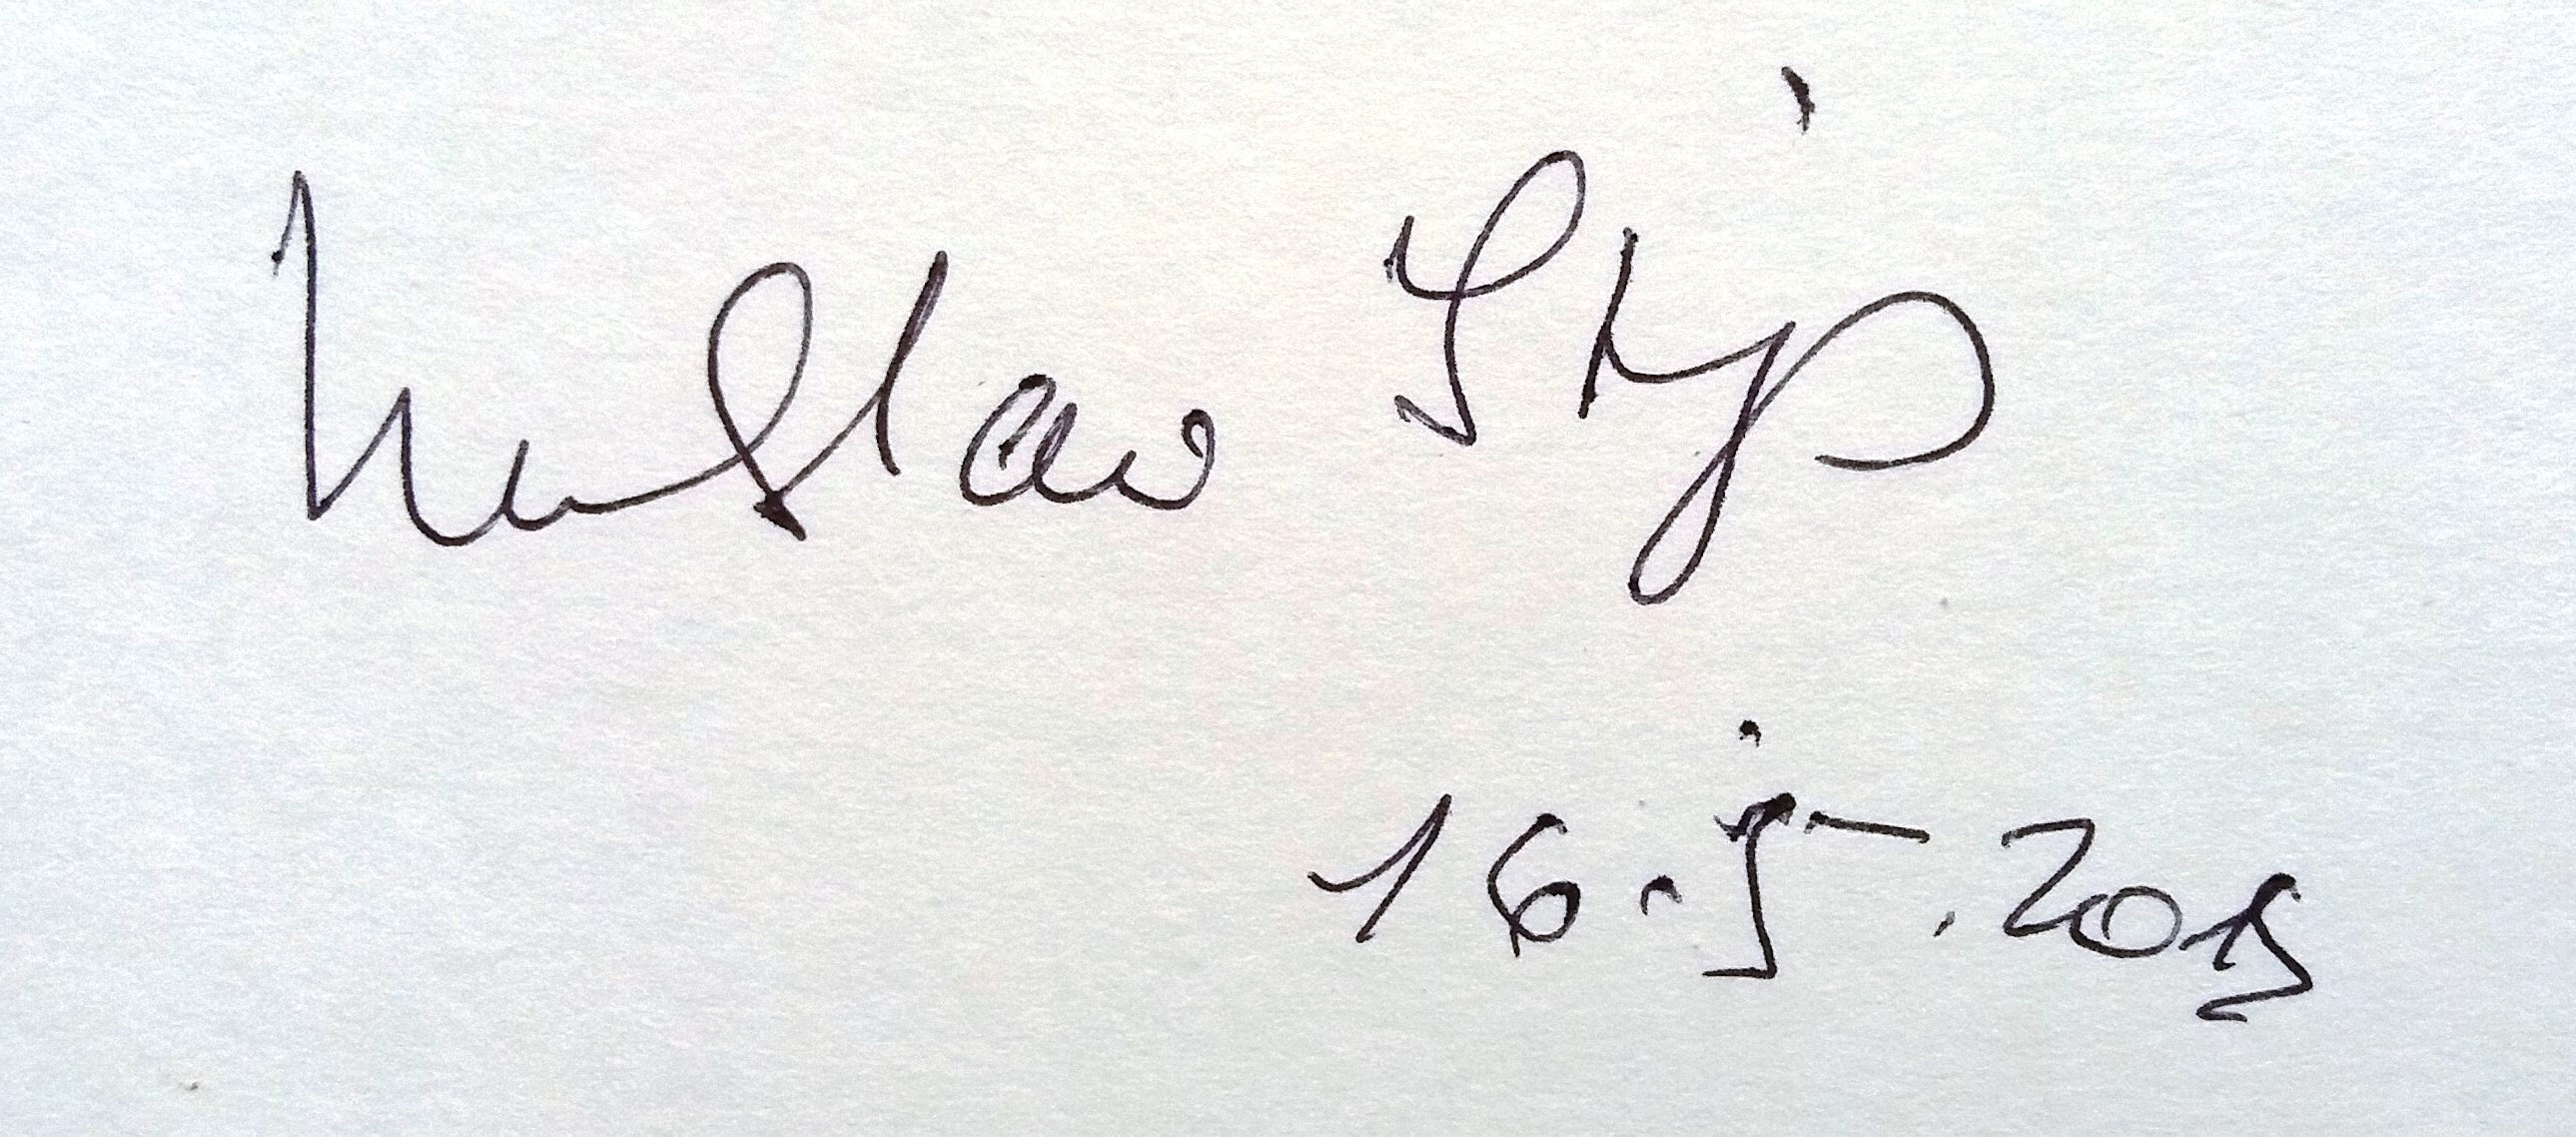
Signature of: miloslav stingl